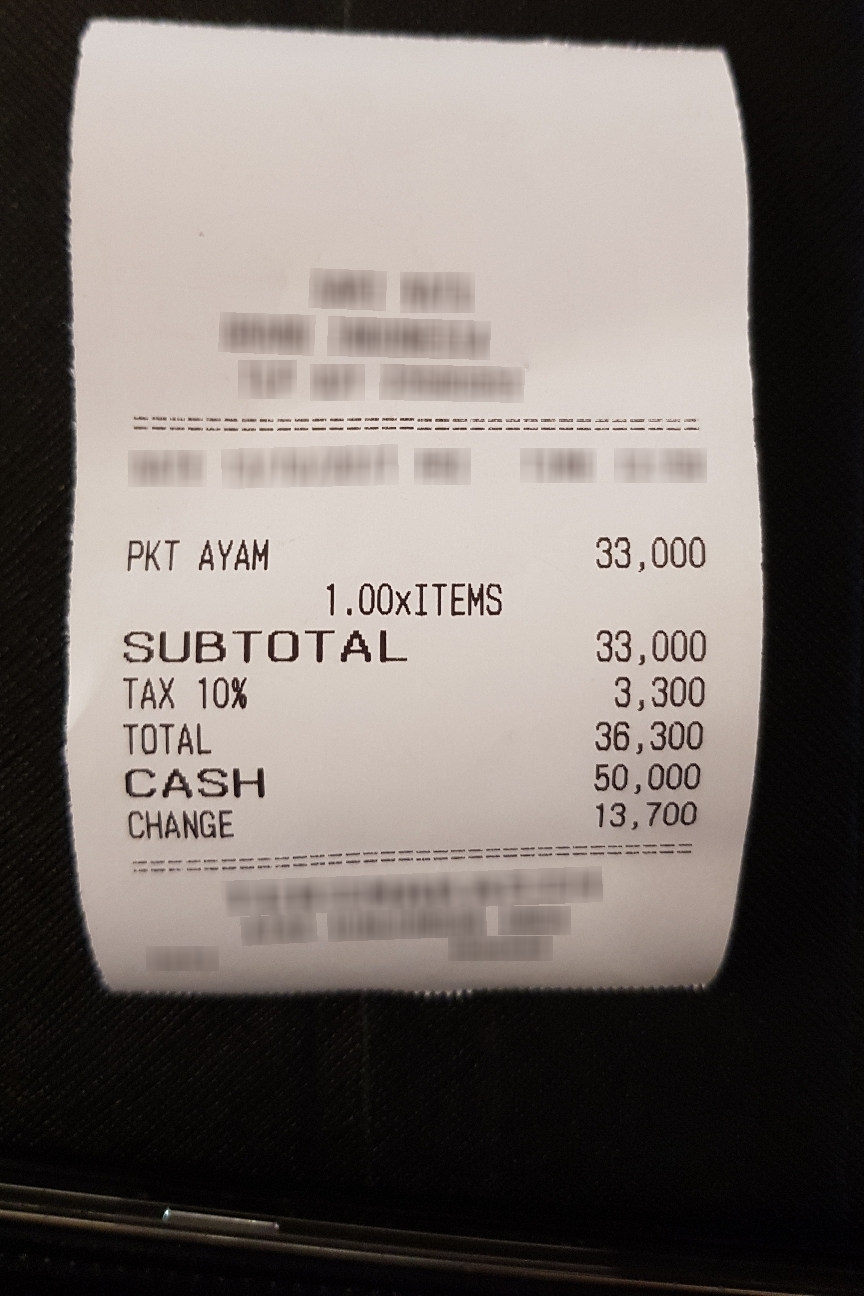
Receipt information:
subtotal: 33,000
tax: 3,300
total: 36,300
line_items: item_name: PKT AYAM
item_value: 33,000
item_quantity: 1